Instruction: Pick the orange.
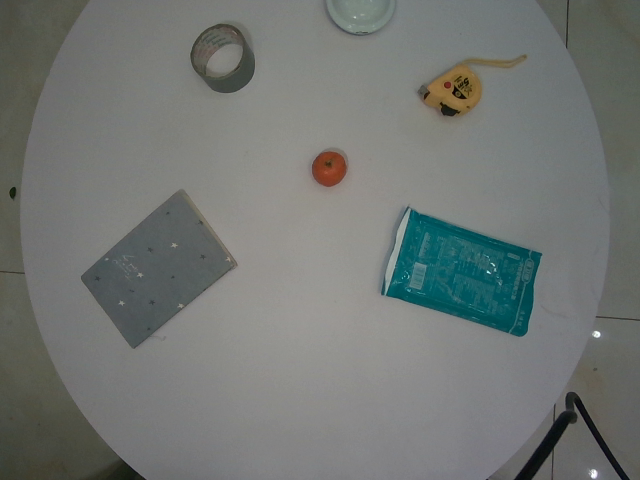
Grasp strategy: vertical